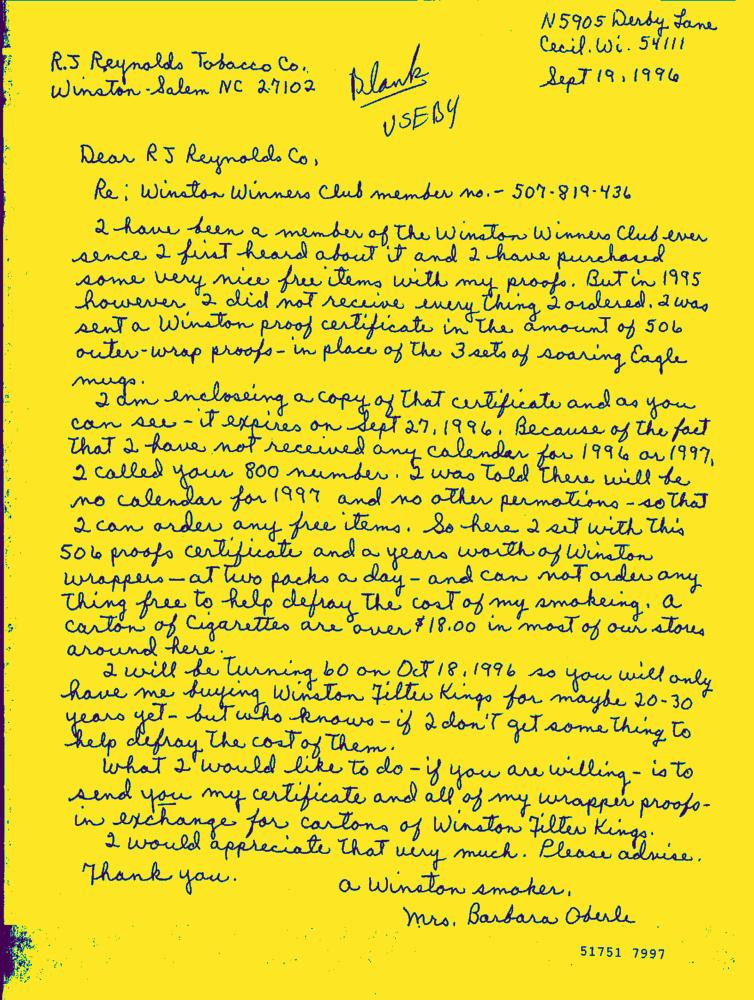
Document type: Hand-Written